Question: Talk about the condition:
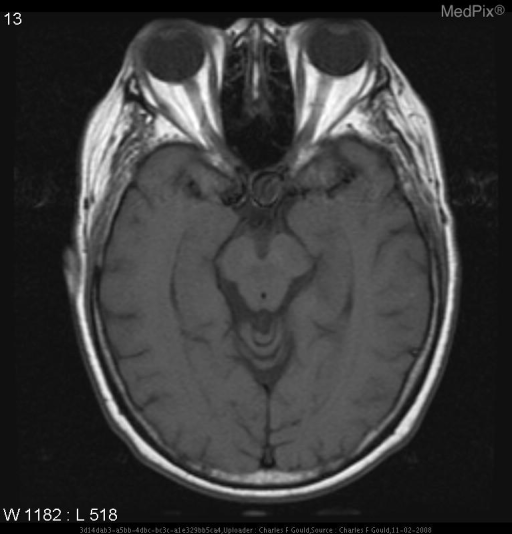
Answer: The disease is discussed as: The dilation of the wall of an artery, vein, or the heart, that forms a sac-like structure.

For image, see:  http://rad.usuhs.mil/rad/radbrowser2/head/PlainFilm/zzsaneur.html